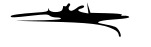
Signature of: ebrahim amini